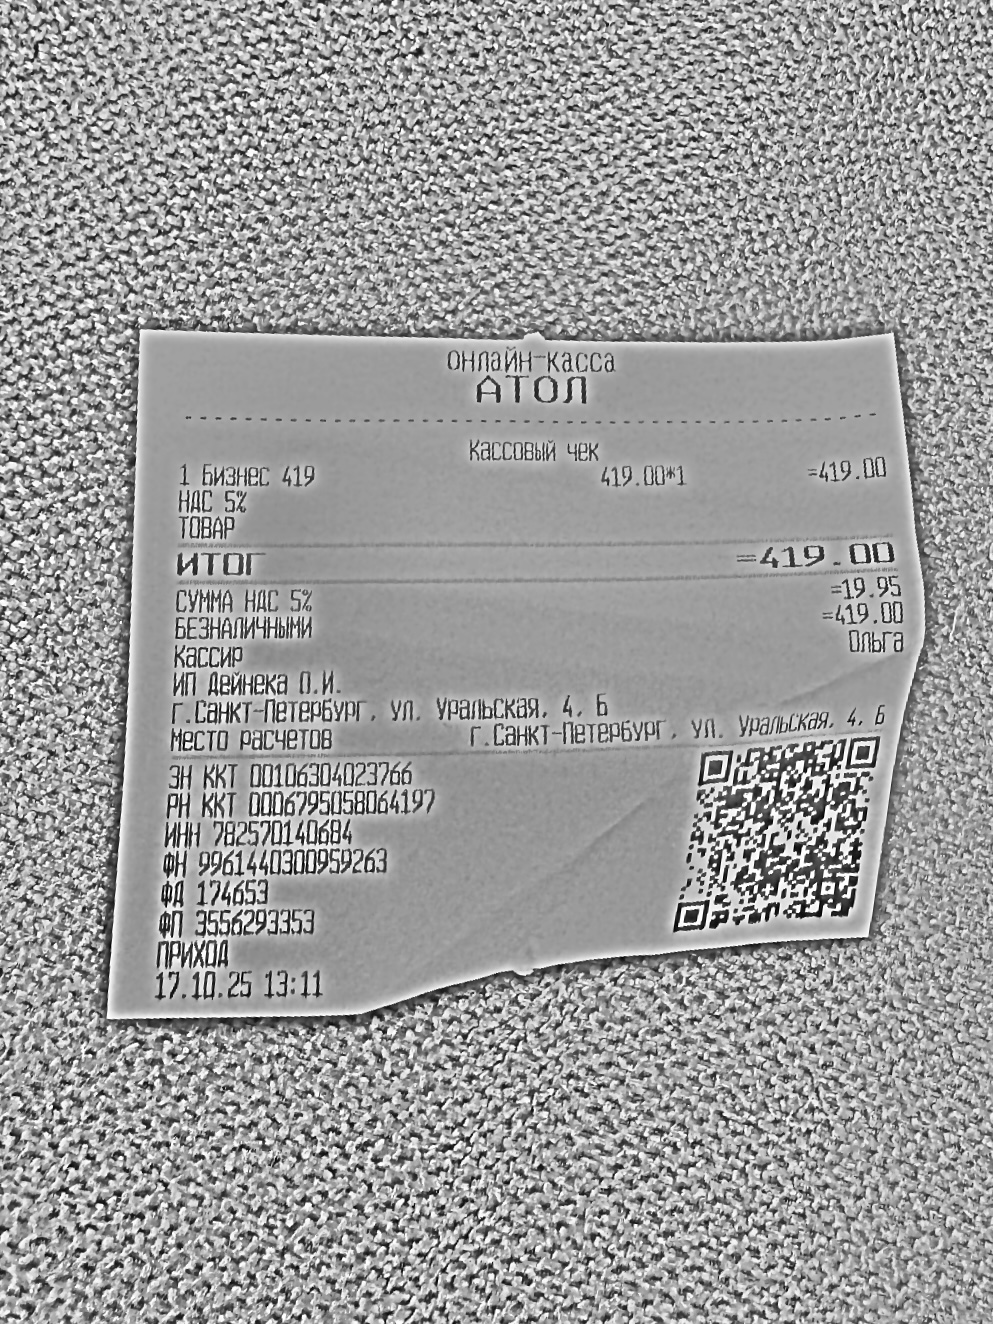
Продавец: ИП Дейнека О.И.
ИНН: 782570140684
Дата: 17.10.25
Товары: 1 Бизнес 419
Количество: 1
Цена: 440.00
Сумма: 419.00
Итого: 419.00